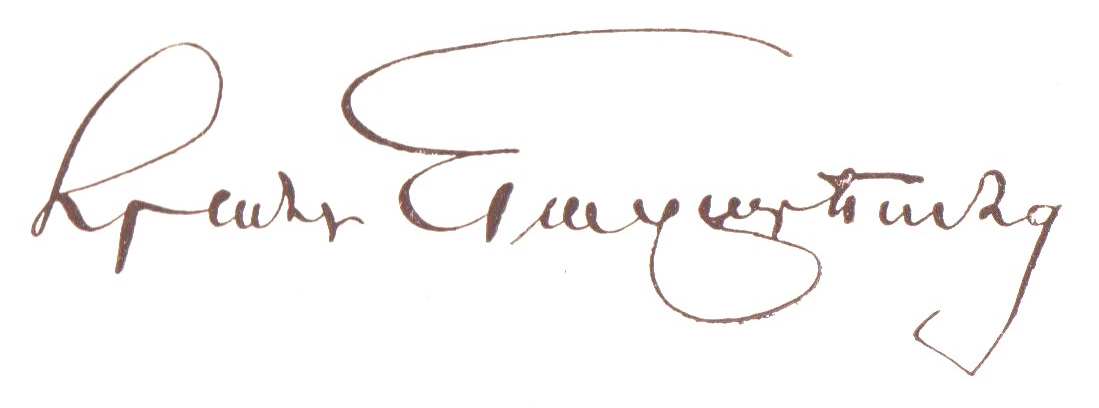
Signature of: hrand nazariantz